Question: In what way does the history help explain the case?
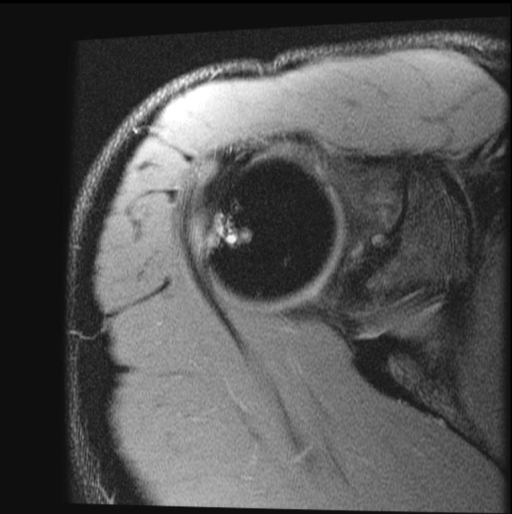
Answer: The patient's history of 42 yo man presents with onset of right shoulder pain for two years, combined with right upper extremity numbness and tingling. is key in understanding the case.